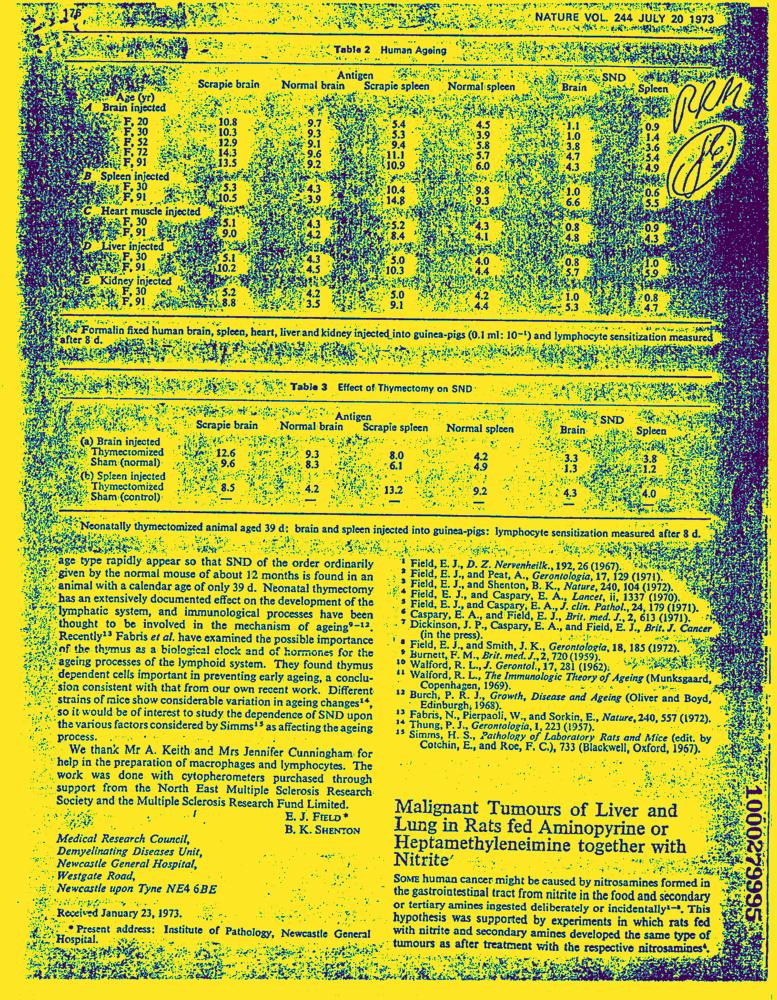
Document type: News-Article